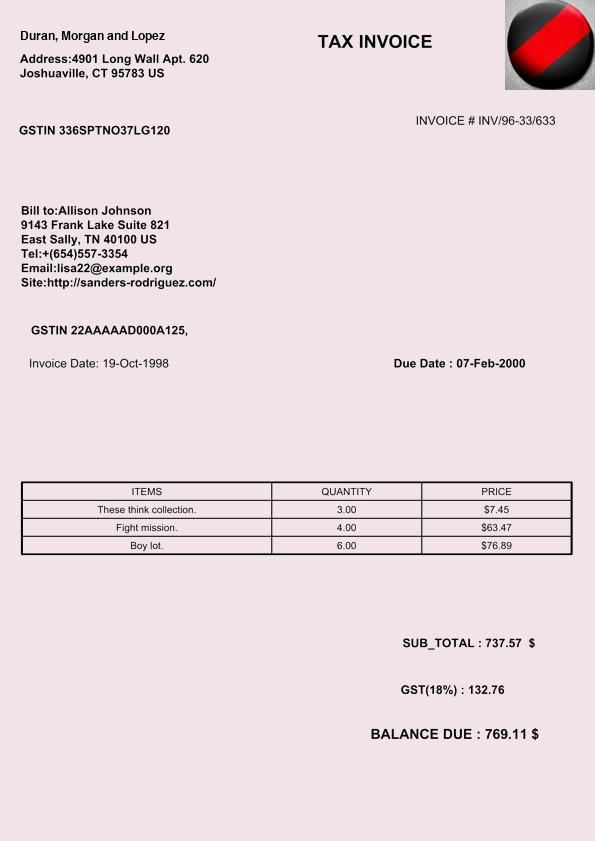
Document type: Invoice